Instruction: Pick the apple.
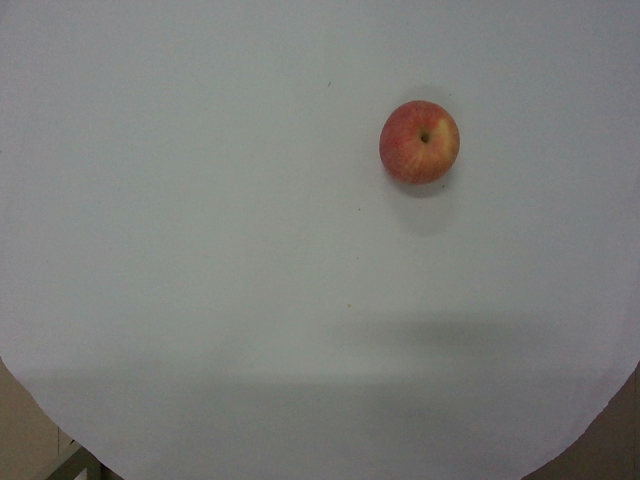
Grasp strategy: vertical